Question: What is the main concern?
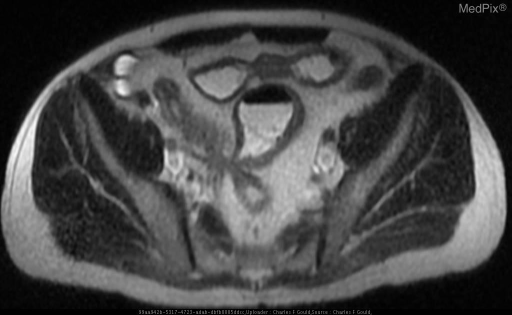
Answer: The findings suggest Several regions of discontinuous and asymmetric bowel wall thickening with alternating regions of dilation.  No fistulas were identified in this patient’s case.  Enhancement localized to the regions of mural thickening was demonstrated following the administration of intravenous gadolinium DTPA.. Region of bowel wall thickening involving the distal ileum. The patient might have a history of 54 year-old male with recurrent abdominal pain and diarrhea..